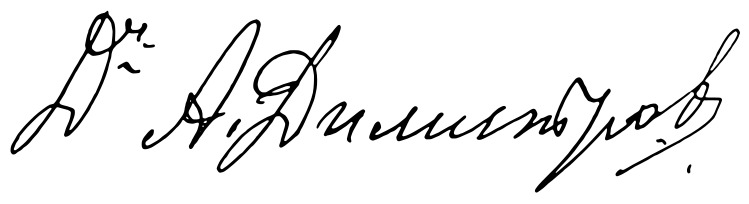
Signature of: anton dimitrov